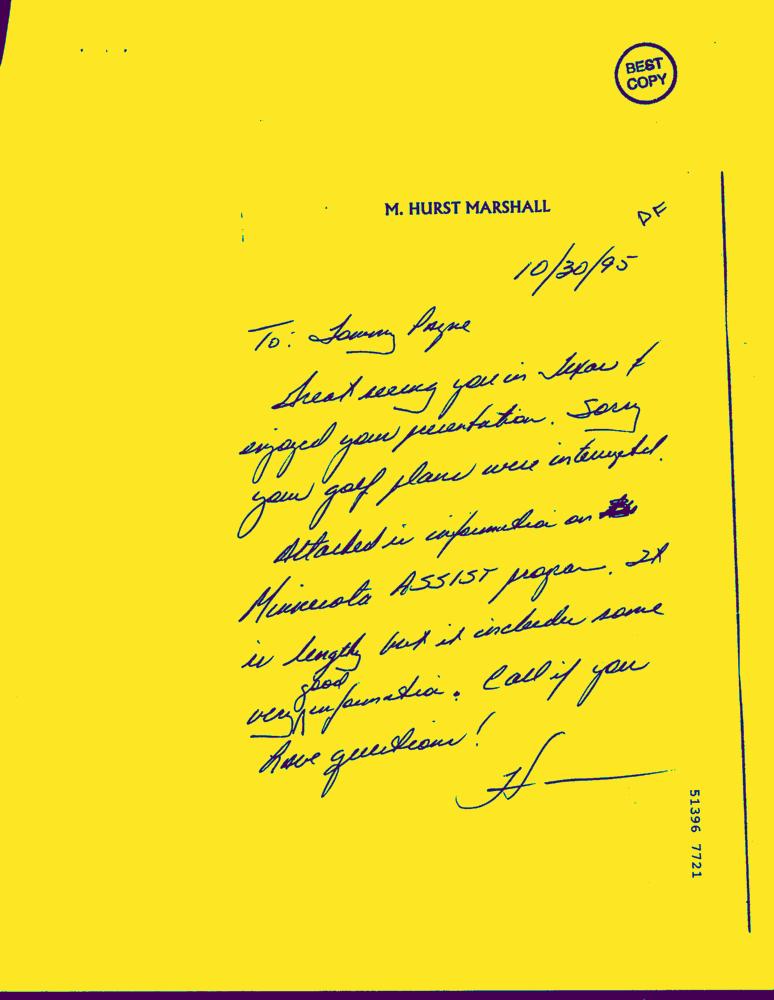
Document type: Letter-Doc